Question: What type of tax is indicated in the document, personal property or real estate?
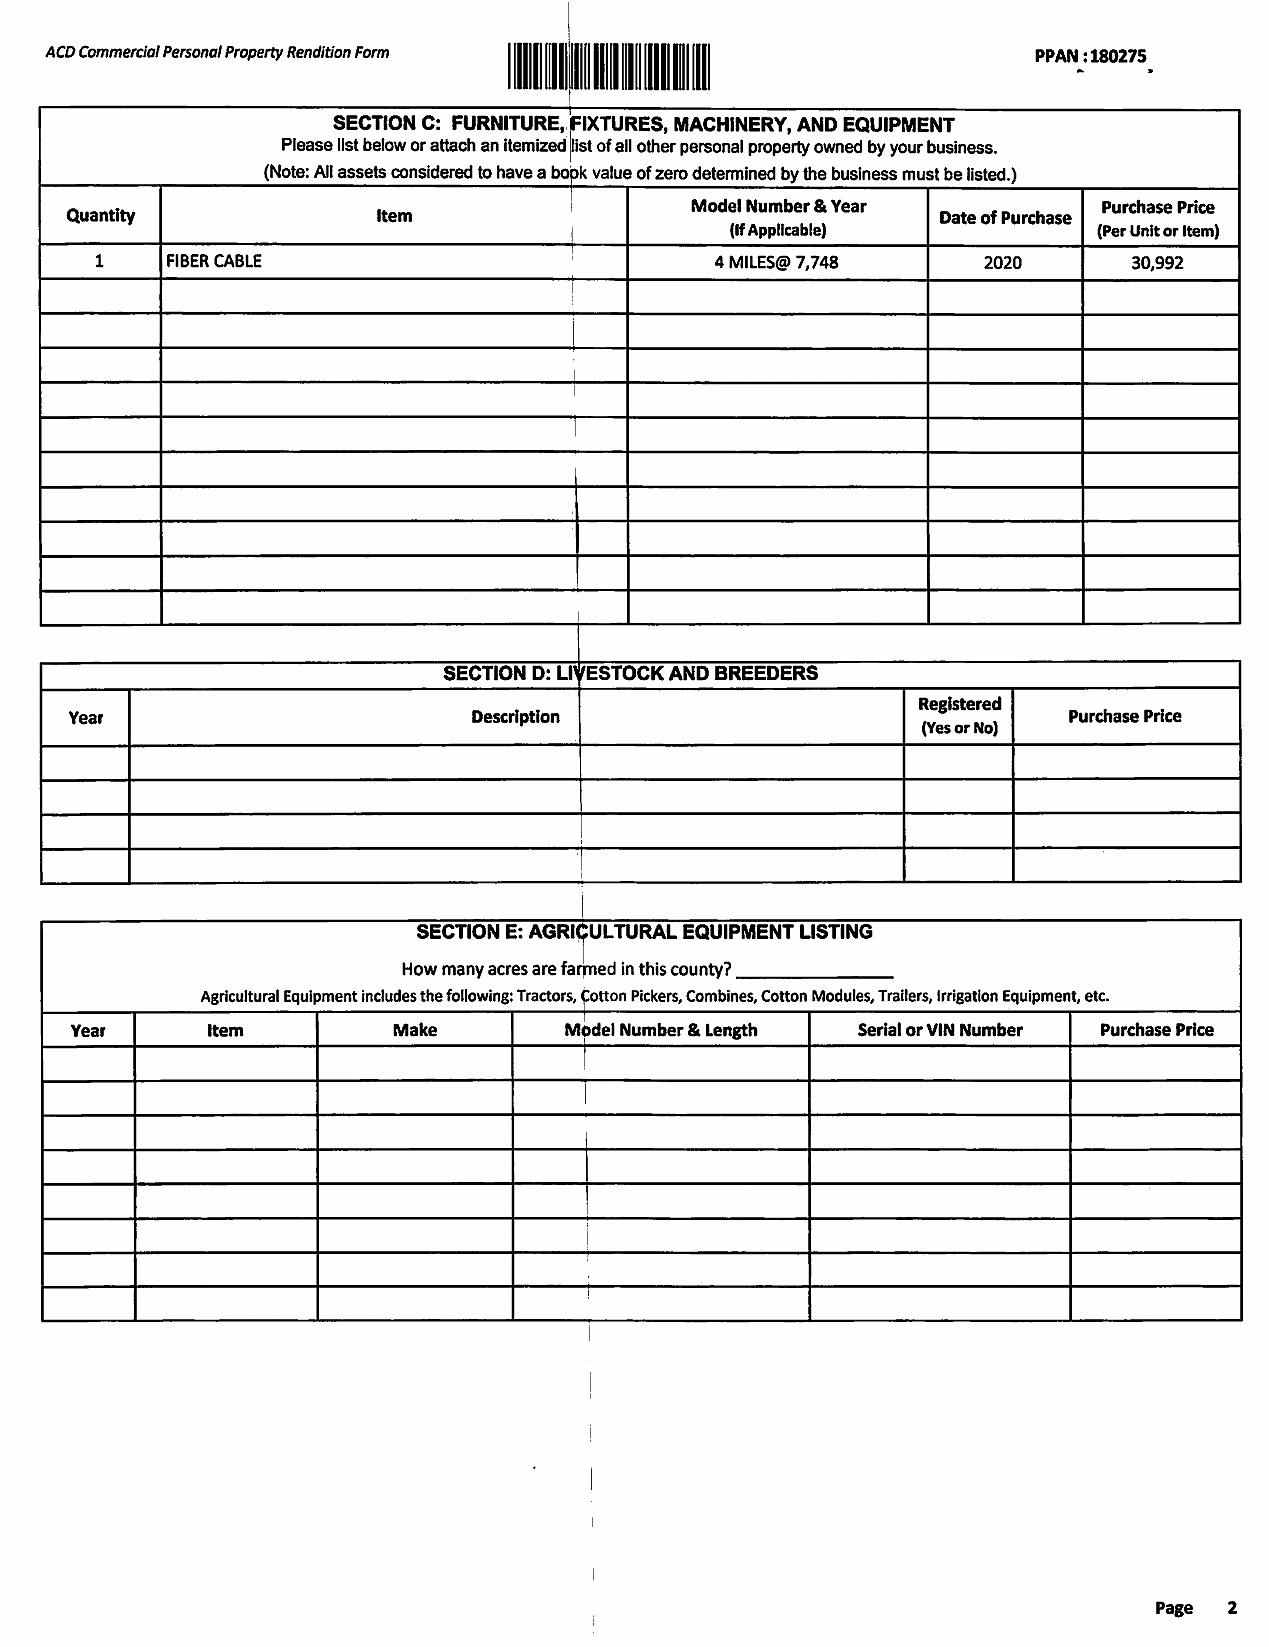
Answer: "Personal Property"